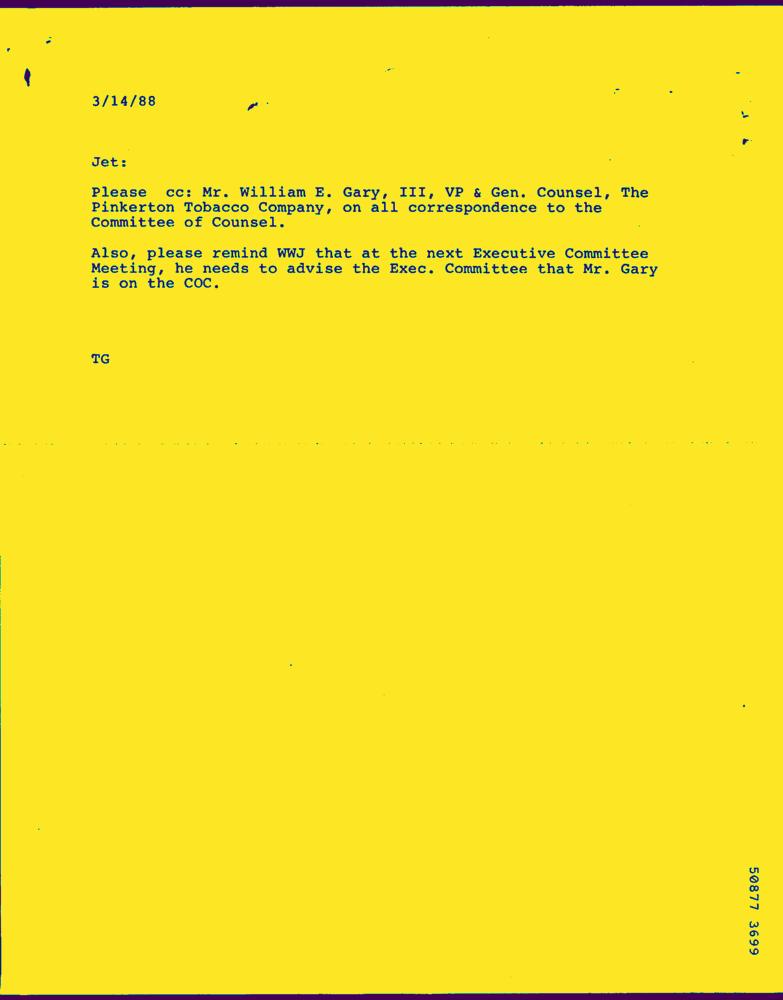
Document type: Letter-Doc